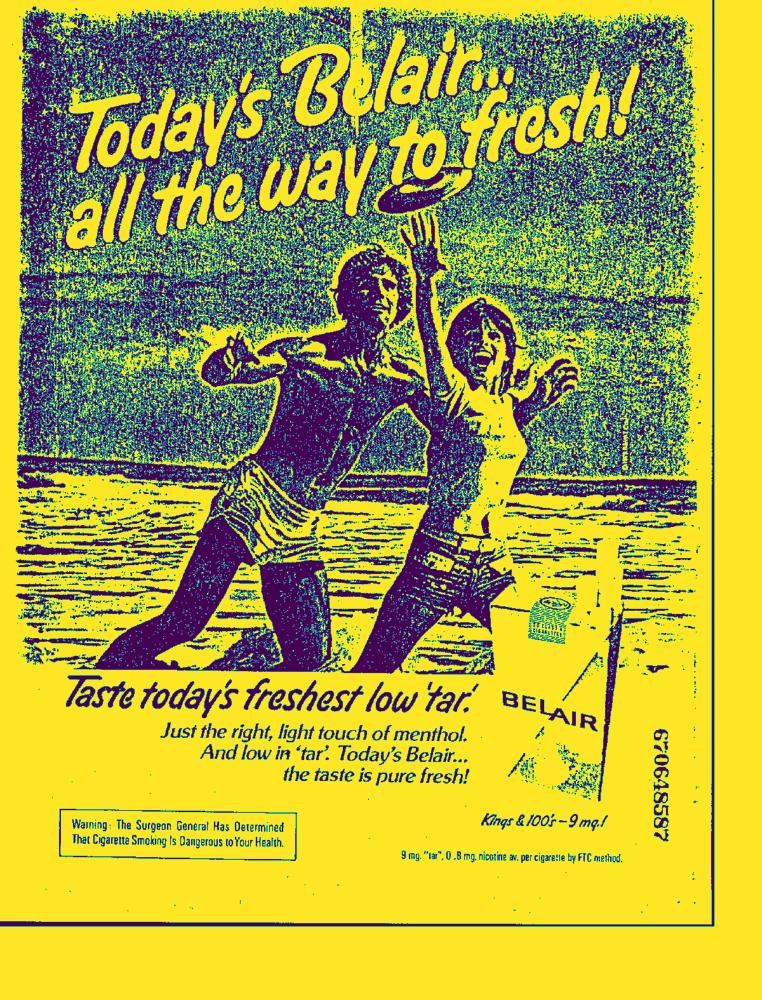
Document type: AD